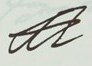
Signature of: aleksandar karakachanov